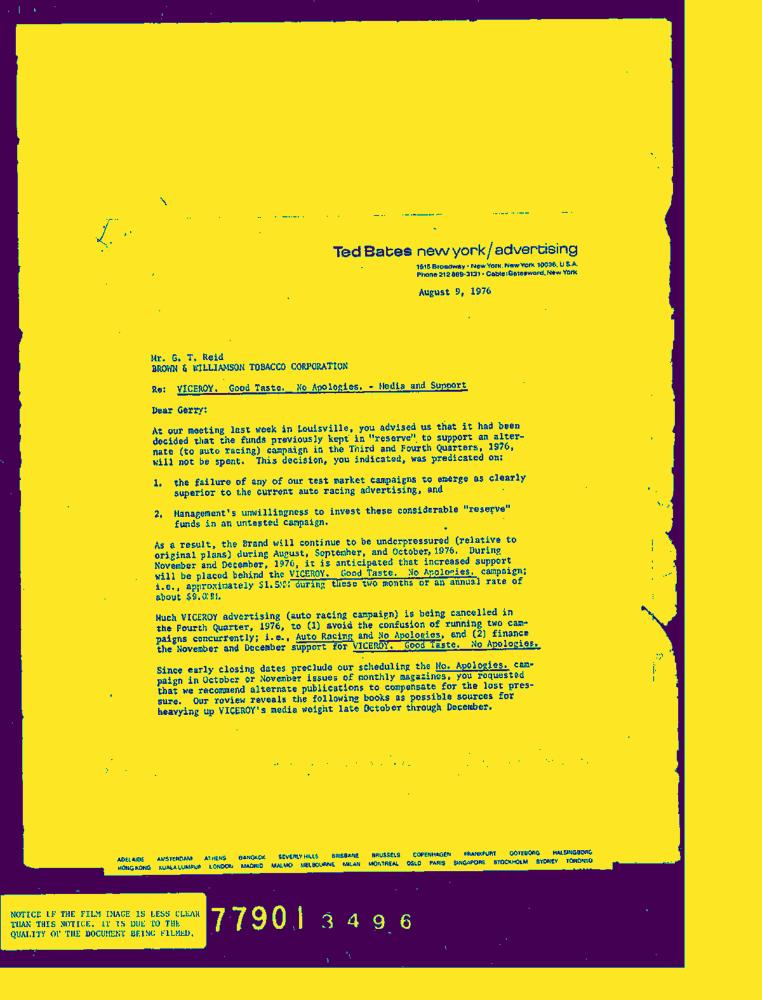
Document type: Letter-Doc